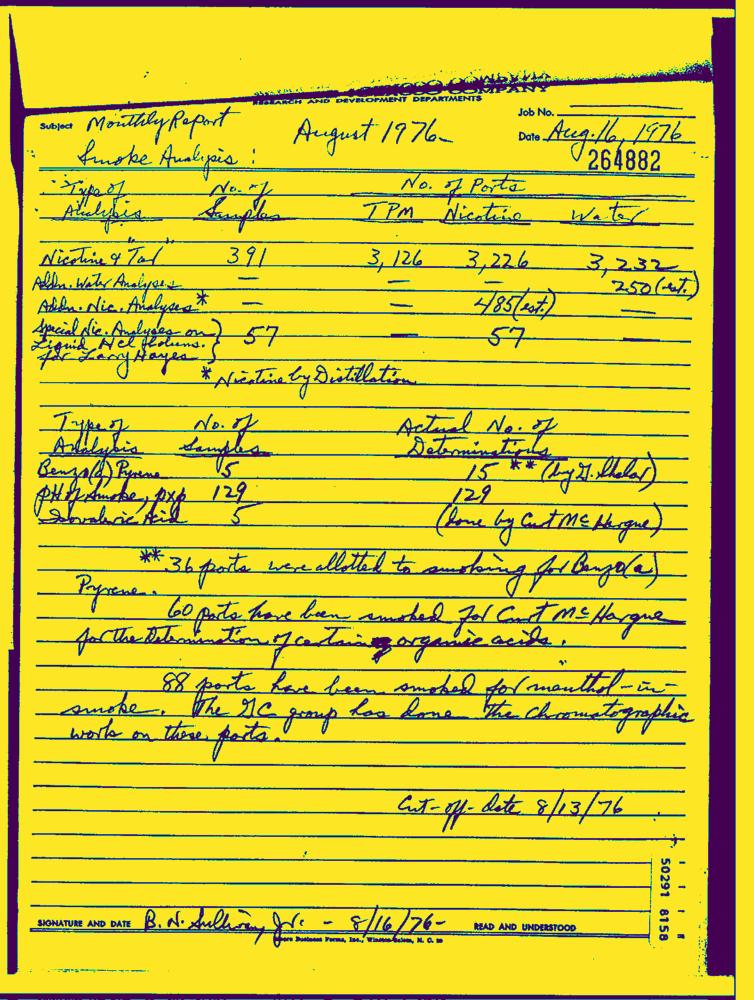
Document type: Hand-Written